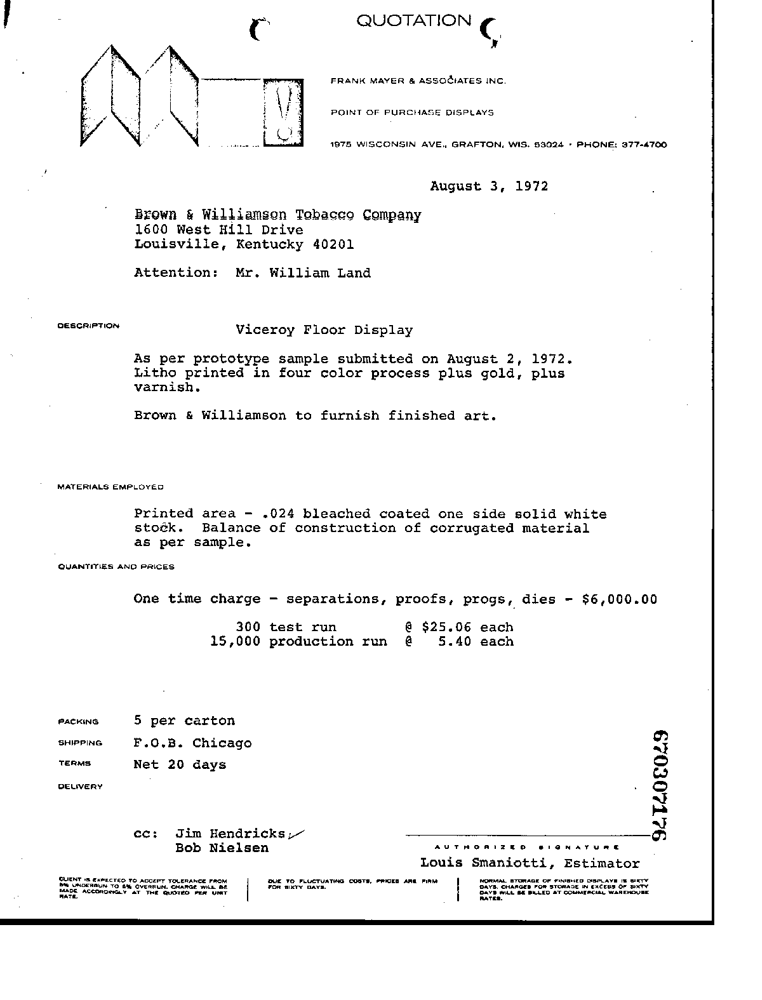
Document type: Invoice